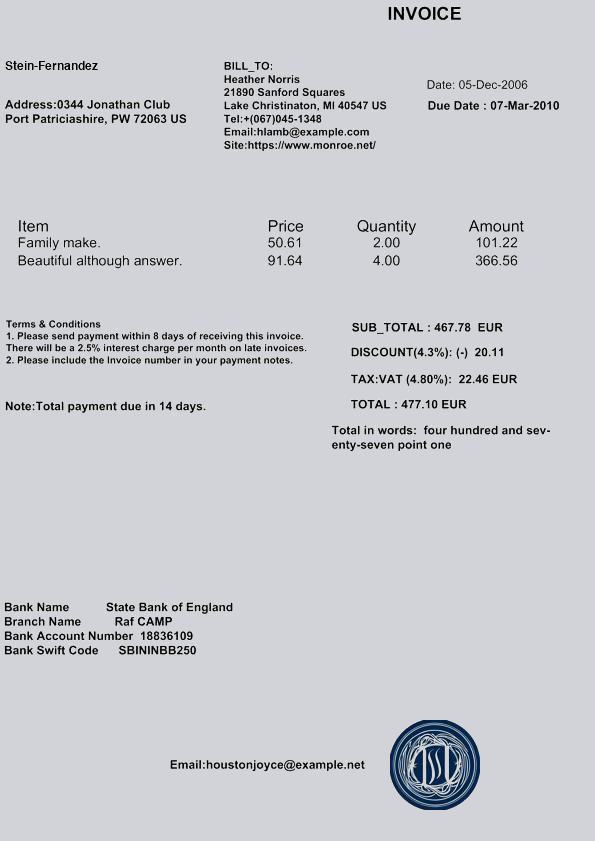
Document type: Invoice